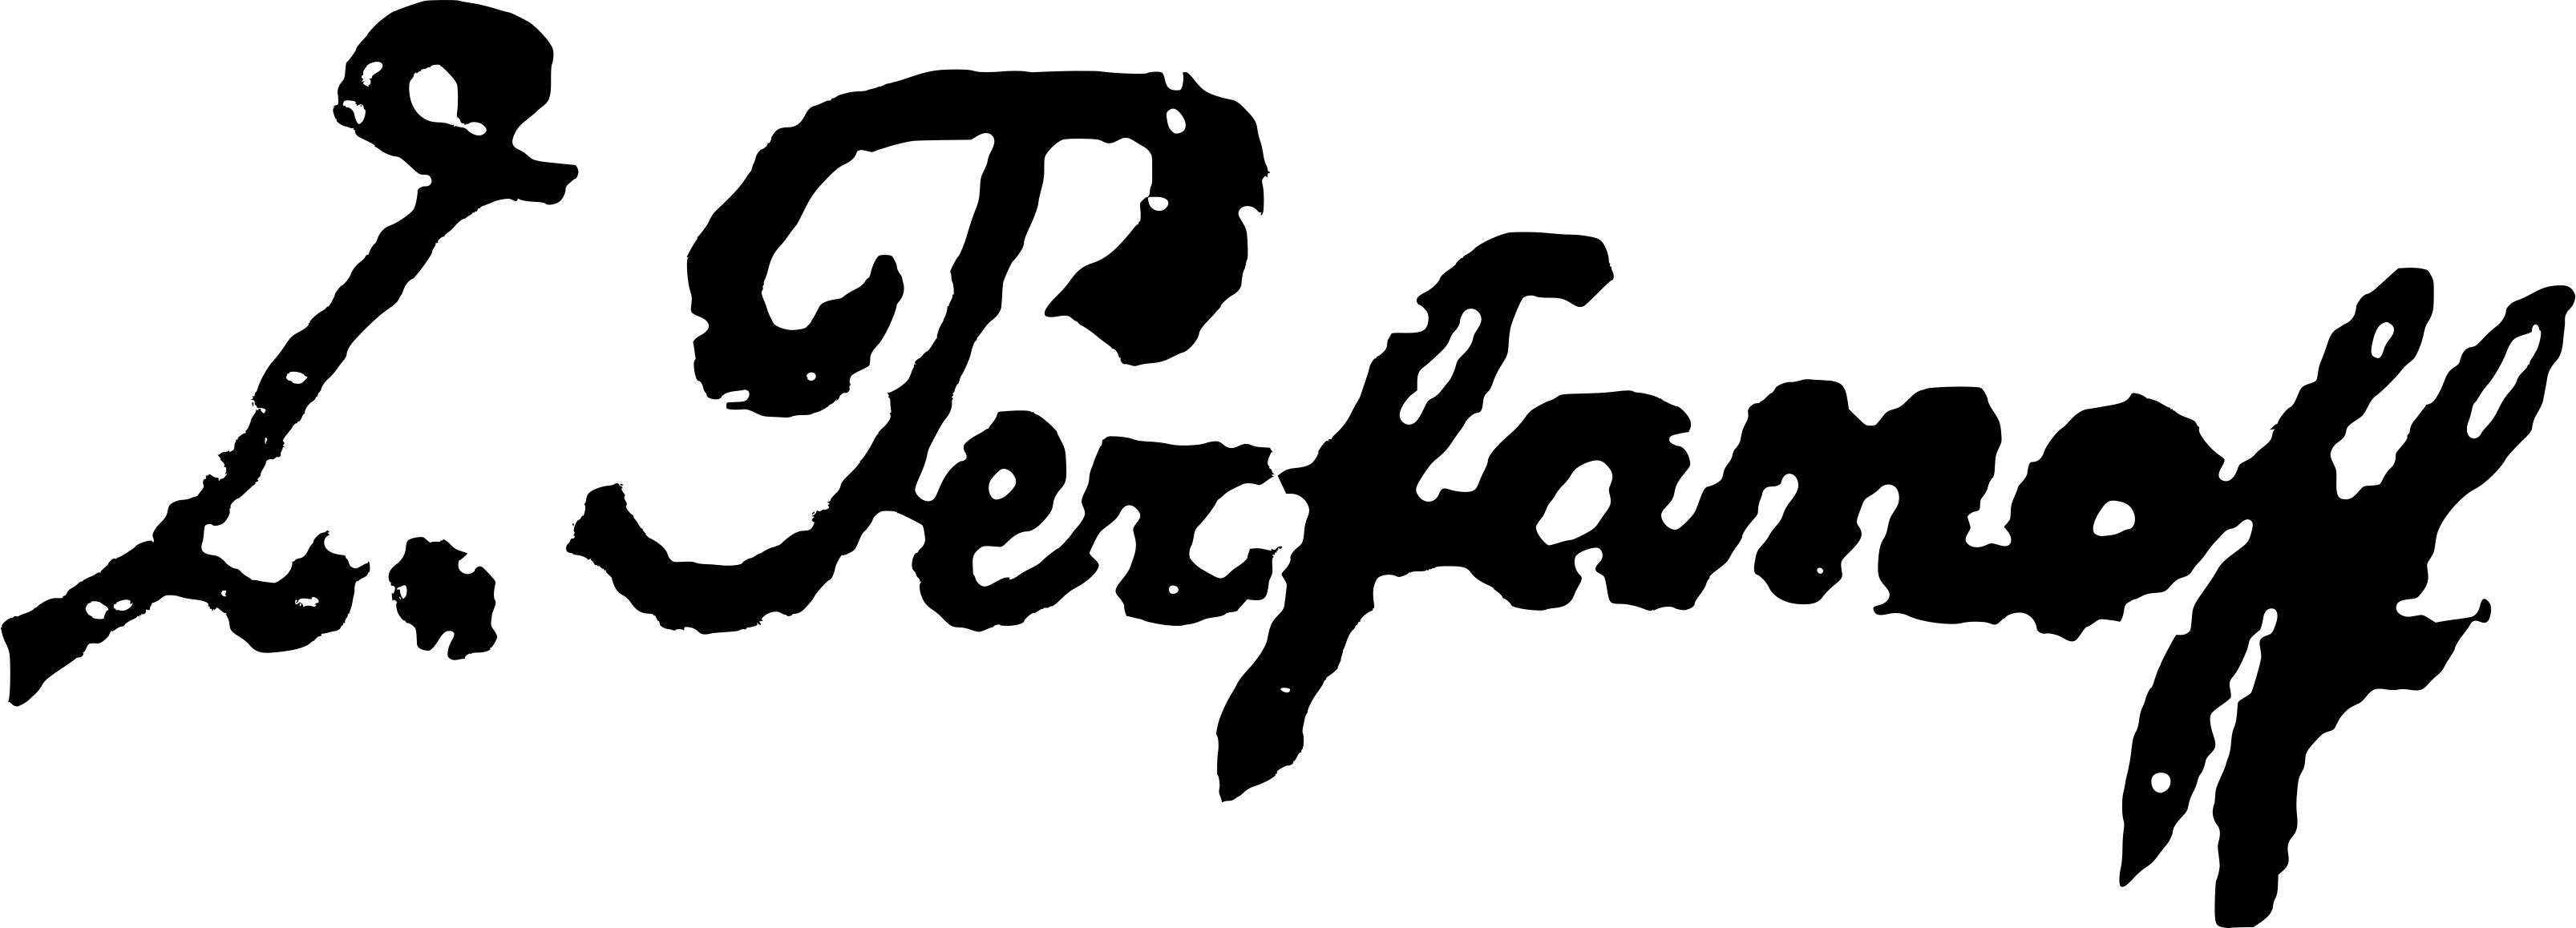
Signature of: luka perfanov